Patient: Male, age 50
A 50-year-old male with clinical APECED was referred to our institution for management of refractory pulmonary nontuberculosis mycobacterial (NTM) infection (Fig. 1). He was enrolled in the NIAID (11-I-0187) IRB-approved protocol and was provided written informed consent in accordance with the Declaration of Helsinki. His APECED manifestations included CMC diagnosed at age 3, Sjogren's-like syndrome (age 3), intestinal dysfunction (age 5), hypoparathyroidism (age 6), enamel hypoplasia (age 7), Addison's disease (age 14), pernicious anemia (age 20), vitiligo (age 35), and hypogonadism (age 52). He met clinical diagnostic criteria for APECED at 6 years of age upon development of CMC and hypoparathyroidism, and APECED was genetically confirmed upon NIH admission by Sanger sequencing of the AIRE gene, which identified homozygous c.967_979del13, p.L323SfsX51 (Fig. 1).
Our patient's respiratory problems began at 5 years of age as chronic daily, dry cough that progressed to recurrent episodes of bronchitis. At age 40 years, he developed daily cough productive of greenish purulent sputum and radiographic evidence of worsening bronchiectasis. At age 48 years, sputum culture grew Mycobacterium avium complex (MAC) with multiple cystic changes noted on chest CT. He was treated with rifampin, azithromycin, and ethambutol at an outside hospital. Despite triple antibiotic therapy, his symptoms persisted, sputum cultures remained positive for MAC, and chest CT identified coalescence of two areas of cystic bronchiectasis, which prompted the addition of amikacin. However, his clinical symptoms continued to worsen, leading to a referral to NIH.
Non-contrast chest CT upon NIH admission showed a broad spectrum of findings representing early (GGO and tree-in-bud abnormalities), intermediate (bronchiectasis and nodules), and late stage characteristics (severe, diffuse bronchiectasis and cavity formation) of autoimmune lung disease complicated by infection (Fig. 2). Sputum culture grew Aspergillus fumigatus, methicillin-susceptible Staphylococcus aureus (MSSA) and MAC for which posaconazole was added for antifungal coverage, rifampin was discontinued due to drug interactions with posaconazole, and linezolid was initiated to optimize MAC therapy and treat MSSA. He was discharged home with close follow-up by local providers.
A year later, his clinical condition deteriorated, requiring daily home oxygen therapy with worsening cough and night sweats (Fig. 1). Evaluation at an outside institution was notable for right lower lobe cavity thickening and a plethora of microorganisms cultured from sputum including: Candida albicans, Candida dubliniensis, Graphium species, Exophiala species, and Scedosporium apiospermum. Despite antifungal therapy and optimized pulmonary toilet, he clinically worsened with radiographic evidence of new apical hydropneumothorax, consolidations, and pleural effusions. Consequently, he returned to NIH for further evaluation and management spanning a 13-month hospitalization (Fig. 1).
During that admission, he failed two months of extensive medical management. He was placed on broad spectrum antibiotics and antifungals to cover the microorganisms cultured from sputum (Serratia and Burkholderia), bronchoalveolar lavage (Scedosporium apiospermum, Mycobacterium intracellulaire/chimera) and pleural effusions (Scedosporium apiospermum, Mycobacterium intracellulaire/chimera). He required placement of three chest tubes for drainage of pleural effusions and multiple bronchoscopic placements of endobronchial valves throughout the right lung to seal off air leaks from a right lower lobe pneumatocele complicated by bronchopleural fistula and empyema. He underwent right middle and lower bilobectomy with decortication of right upper lobe and tracheostomy (Fig. 1). Histology of the resected lung tissue revealed granulomatous pneumonitis with numerous necrotizing and non-necrotizing granulomas involving lung and pleura, dense pleural fibrosis and pleural adhesions with granulomas, and small non-necrotizing granulomas within lymph nodes. Immunohistochemical staining revealed extensive lymphoplasmacytic infiltration consisting predominately of CD3+ T lymphocytes peribronchially composed of more CD4+ than CD8+ T lymphocytes in the submucosa and prominent CD20+ B lymphocyte nodules around the airways as previously described.
Post-operatively, he developed persistent right bronchopleural fistulae despite multiple intraoperative patches. After failing a transverse rectus abdominis myocutaneous (TRAM) flap repair, an omental flap closure was ultimately successful (Fig. 3). Secondary to the multiple surgical procedures with extended periods of immobilization, he developed a right parietal embolic stroke -without residual neurological sequelae- and right-sided diaphragmatic dysfunction resulting in persistent hypercapnia responsive to bilevel positive airway pressure (BiPAP).
Following surgery, he developed recurrent pulmonary infiltrates and GGOs responsive to steroids. This finding in conjunction with histological evidence of lymphocytic inflammation in the tissue prompted treatment of autoimmune pneumonitis (Fig. 1). He was treated with azathioprine and rituximab and his pneumonitis improved symptomatically, radiographically (Fig. 4), and on functional testing (PFTs improved from FVC 19% and FEV1 20% predicted to 32% and 31% predicted, respectively), and he returned home. Over the next 3 years, he remained clinically and radiographically stable on azathioprine without the need for rituximab redosing, while requiring nightly BiPAP and home oxygen. He remained free from respiratory infections on alternating nebulized tobramycin and amikacin suppression (Fig. 1). He was able to resume regular exercise and returned to work on a part-time basis, resulting in dramatic improvement of his quality of life.
At age 56, he developed progressively worsening dyspnea with mild exertion, increased sputum production, and increasing home oxygen requirements (Fig. 1). Upon his final admission at our institution, a CT scan elucidated new infiltrates and a sputum culture grew MSSA, Pseudomonas aeruginosa, Aspergillus nidulans, Aspergillus fumigatus, and Stenotrophomonas maltophilia which were treated with 8 weeks of meropenem, minocycline, and posaconazole. Upon completion of antibiotic therapy and confirmation of radiographic improvement of pulmonary infections, he received rituximab for treatment of underlying autoimmune pneumonitis flare (Fig. 1). Following discharge, he developed a urinary tract infection with Pseudomonas aeruginosa, necessitating an extended course of meropenem. While on meropenem, he developed a new consolidation along with worsening hypoxia and dyspnea. Upon admission to an outside hospital, respiratory cultures grew a multi-drug resistant Pseudomonas aeruginosa from both sputum and urine. Despite maximal medical therapy, he developed sepsis resulting in multiorgan system failure and death (Fig. 1).
Keywords: aire, apeced, aps-1, autoimmune pneumonitis, bronchiectasis, bronchopleural fistula, immunomodulation, omental flap repair
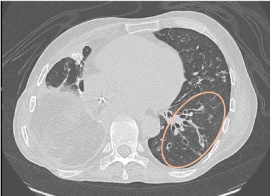
Image caption: Radiographic appearance of the right chest post-omental flap repair. B. Axial chest CT illustrating the omental flap, which was harvested from the abdominal cavity and was used to cover the right pleural cavity with a small area remaining open for healing by secondary intention (blue arrow) with packing material noted. Images are from 2015. (For interpretation of the references to colour in this figure legend, the reader is referred to the Web version of this article. ).